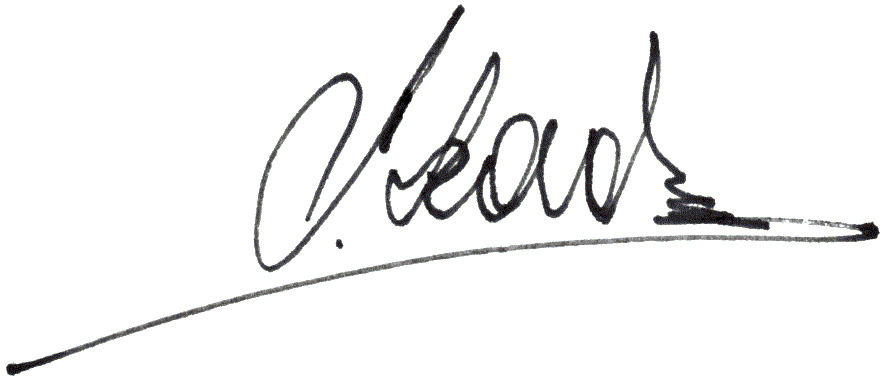
Signature of: leonid kosakivskyi